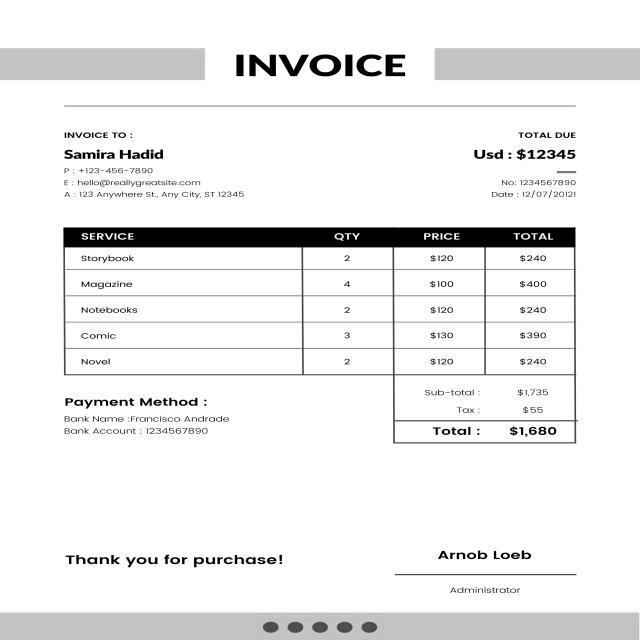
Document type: Invoice